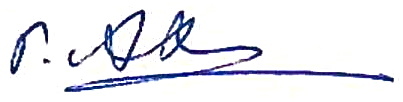
Signature of: ğäbdelxäy äxätef